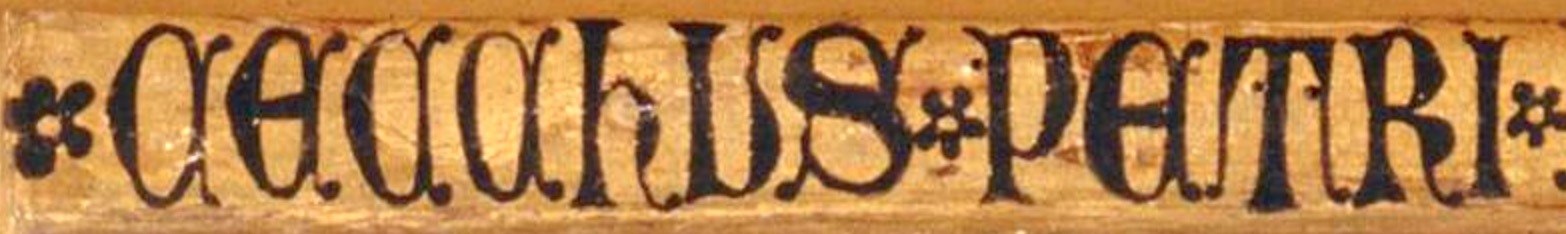
Signature of: cecco di pietro